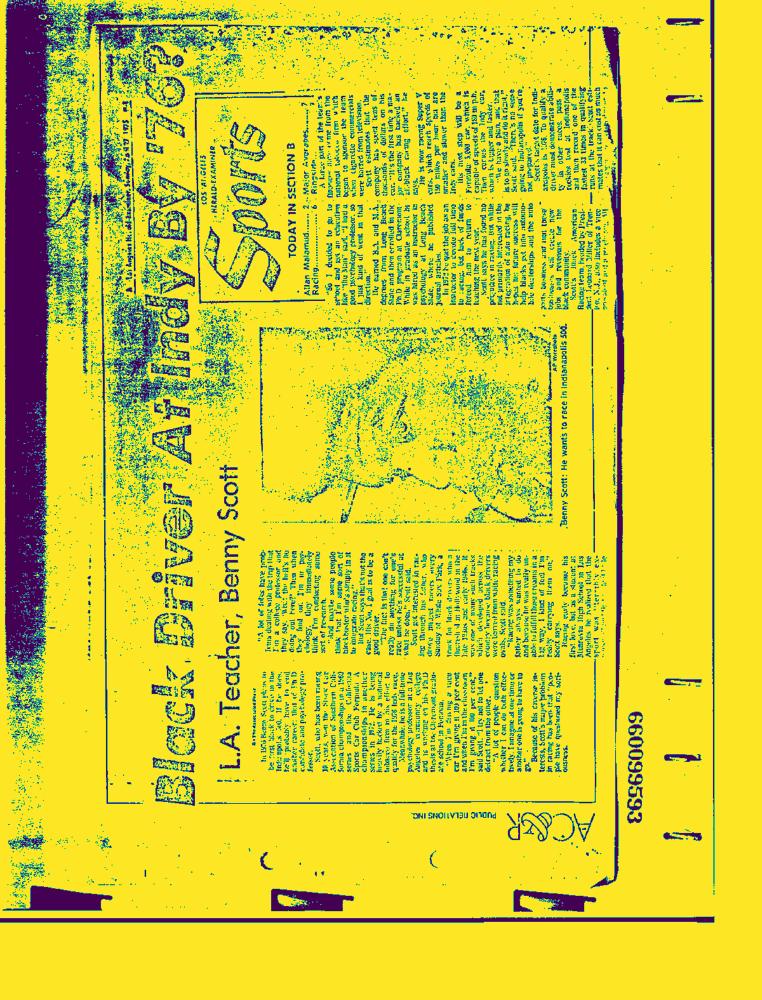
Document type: News-Article